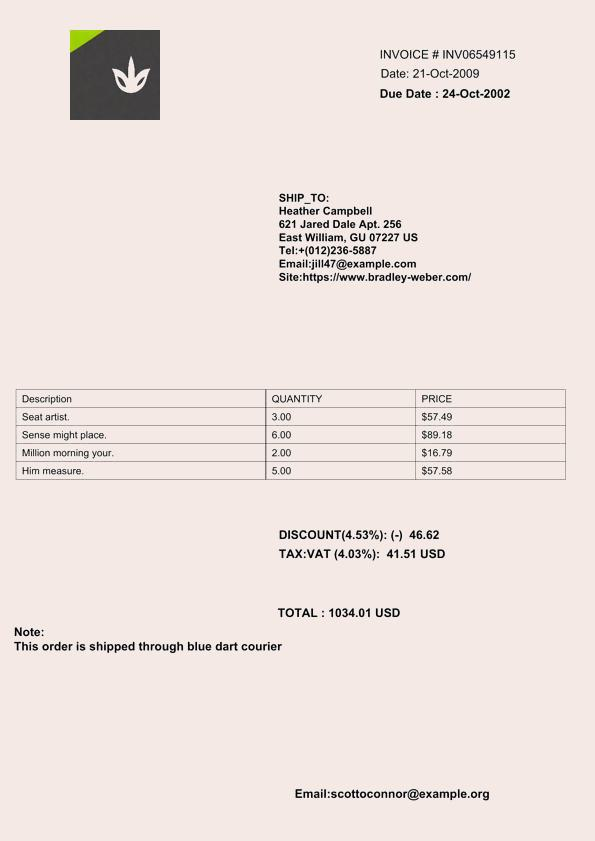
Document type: Invoice